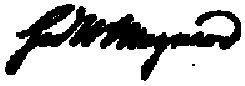
Signature of: george w maynard